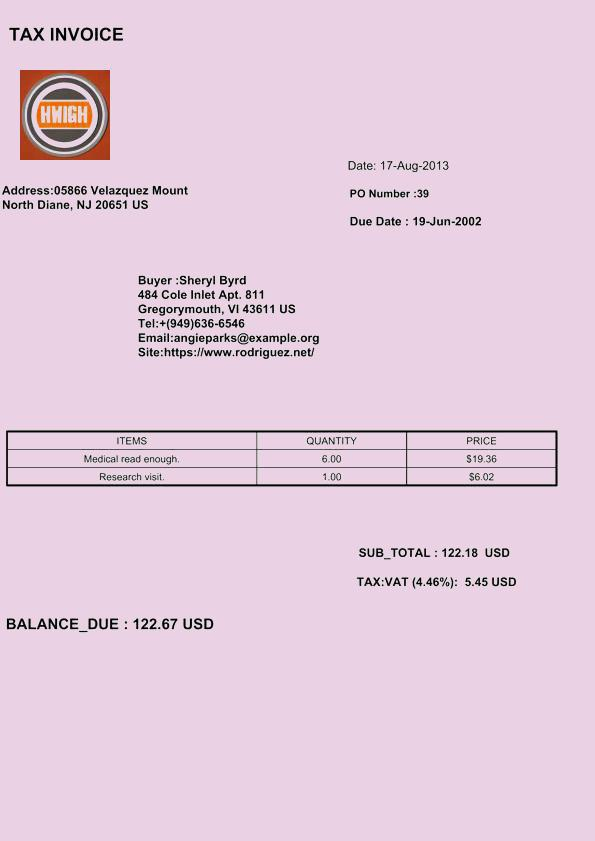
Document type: Invoice